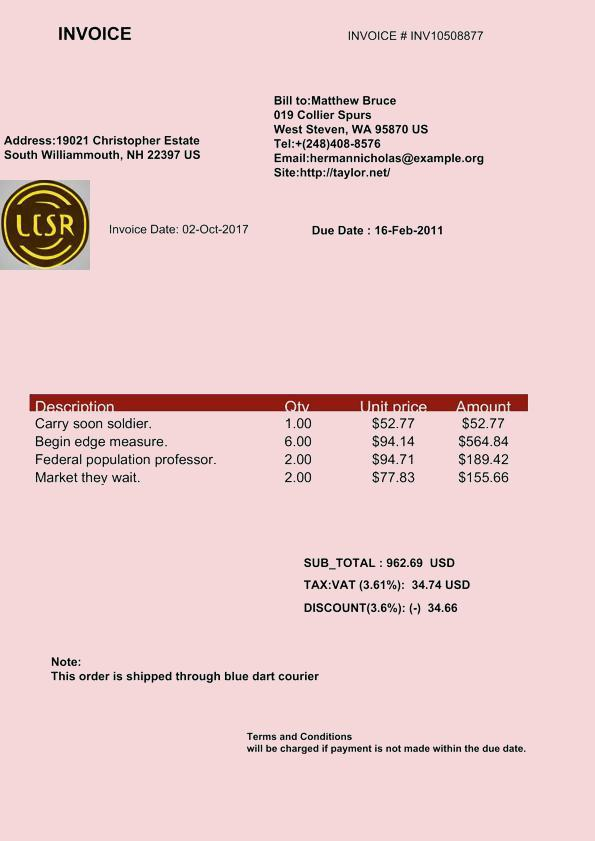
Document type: Invoice